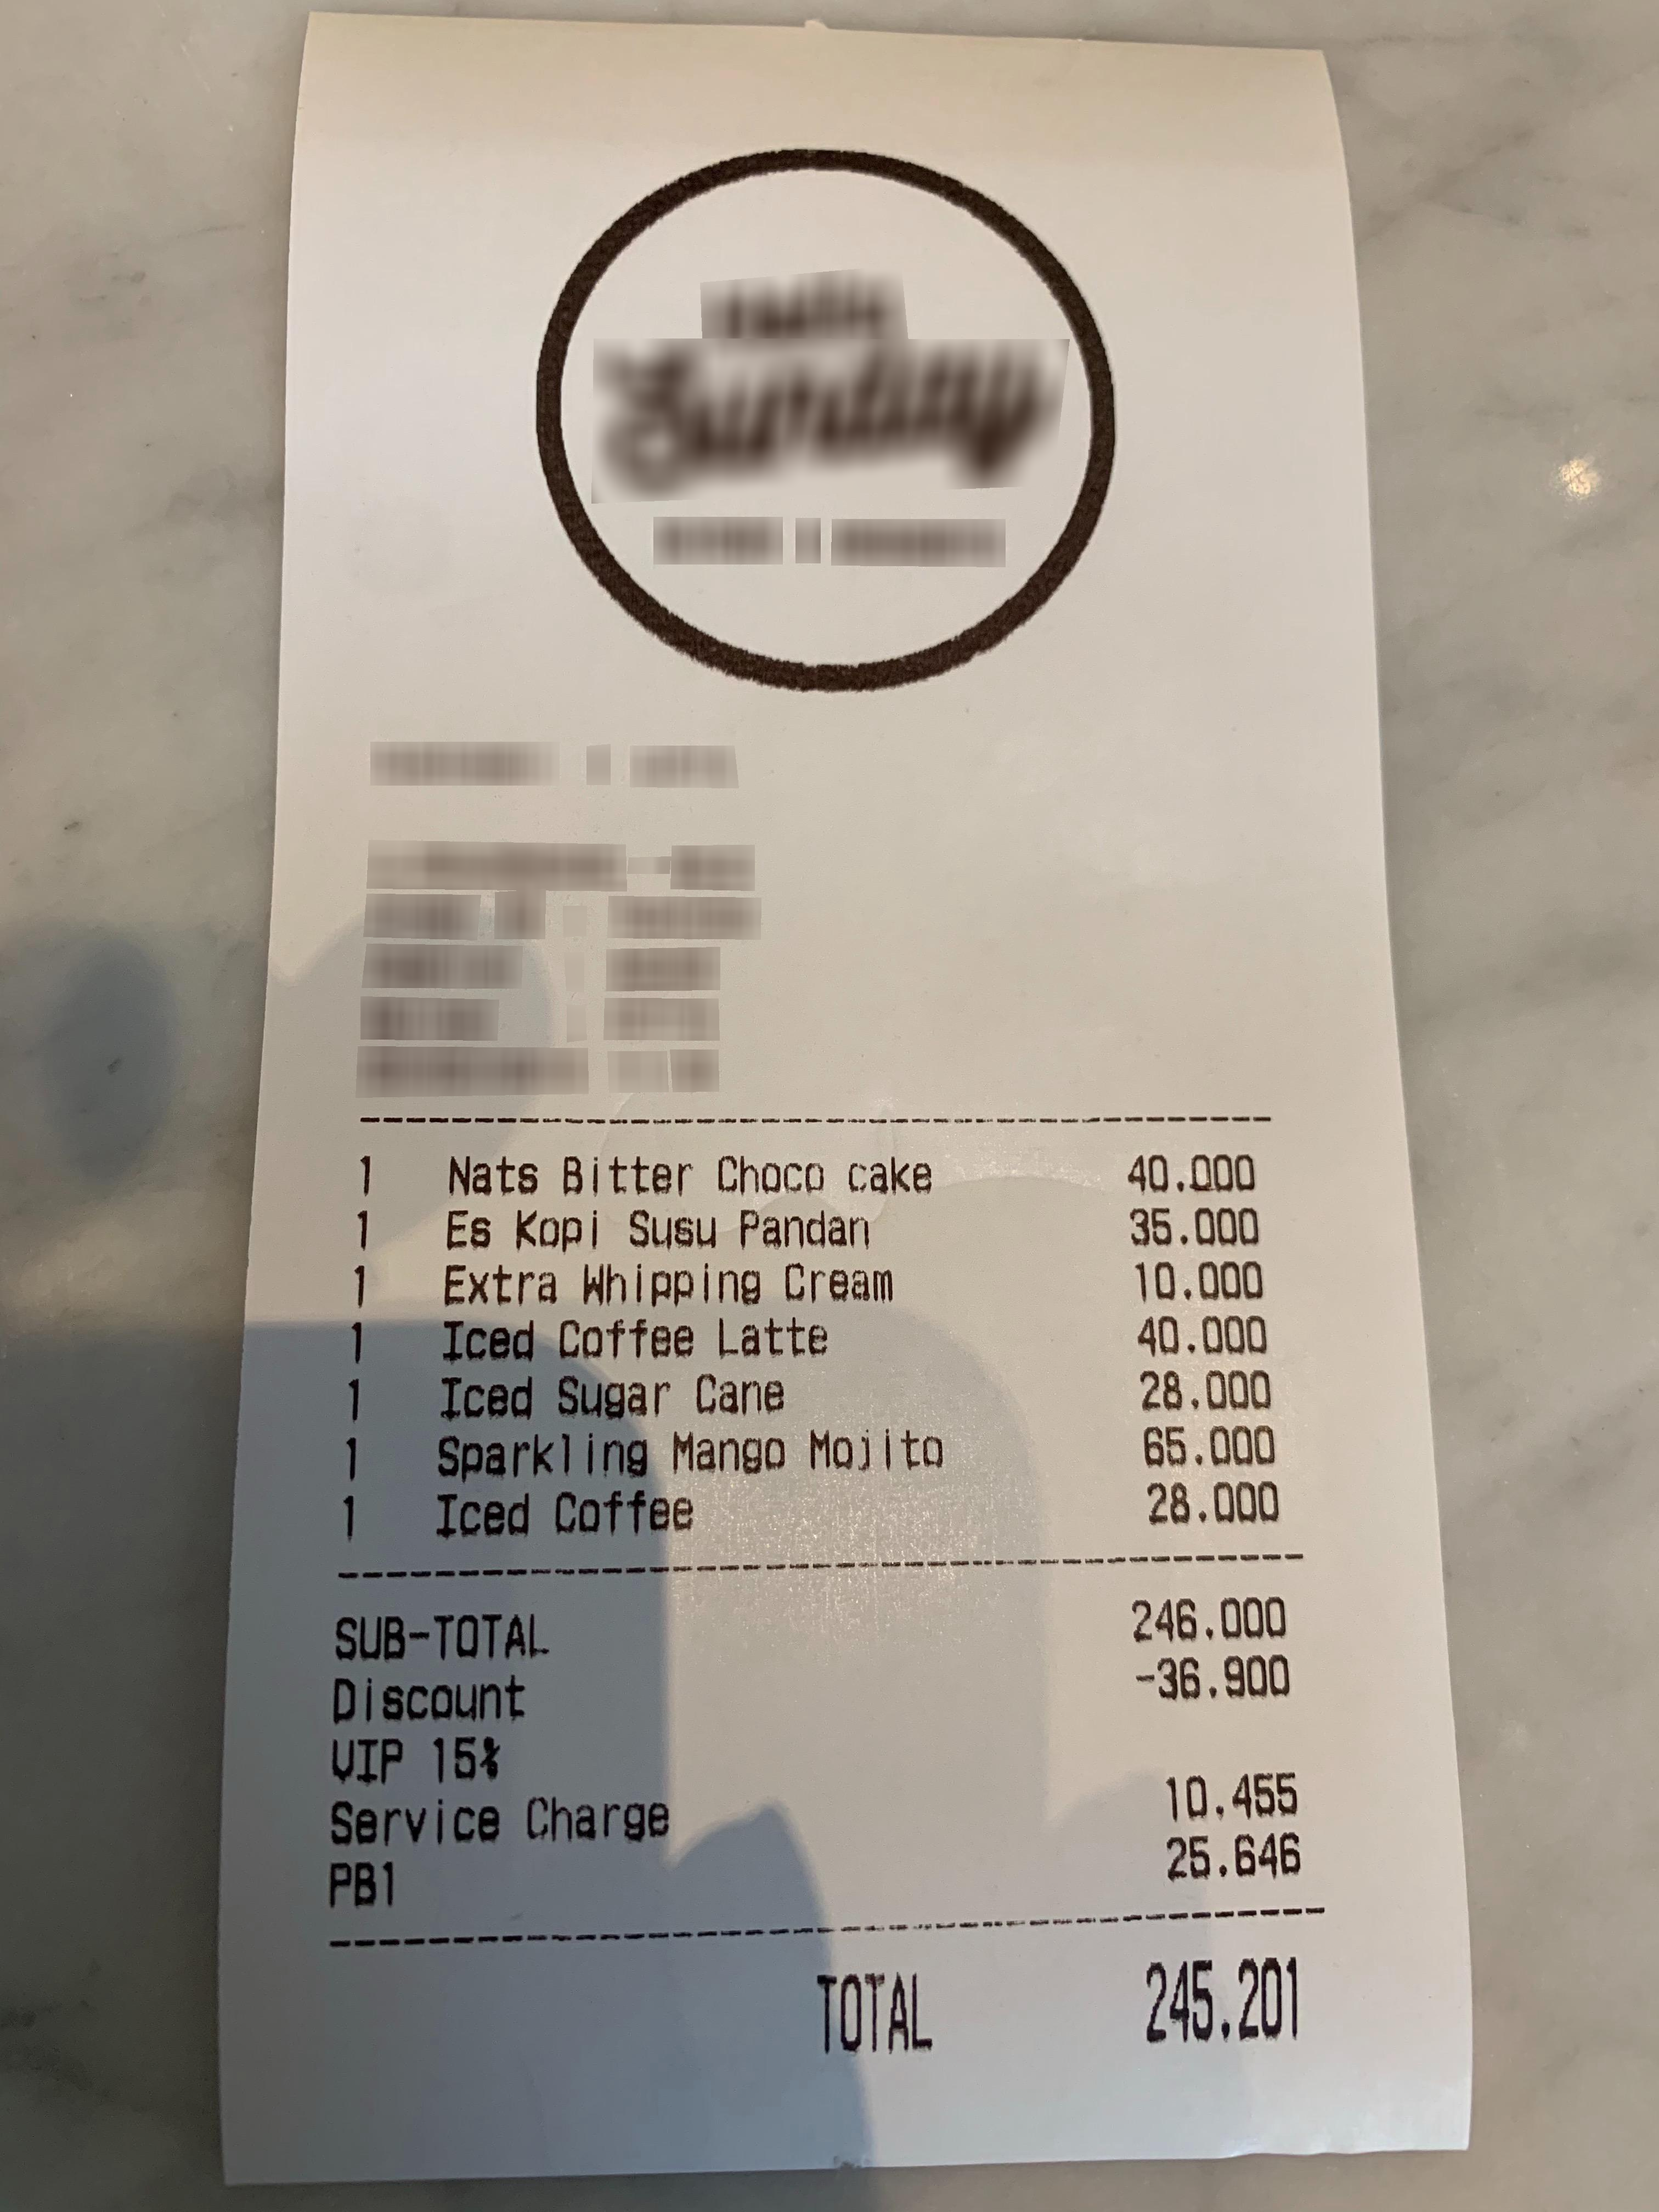
Number of items: 7
Subtotal: 246.000
Service charge: 10.455
Tax: 25.646
Total: 245.201
OCR text regions:
text: 1
text: Nats
text: Bitter
text: Choco
text: cake
text: 40.000
text: 1
text: Es
text: Kopi
text: Susu
text: Pandan
text: 35.000
text: 1
text: Extra
text: Whipping
text: Cream
text: 10.000
text: 1
text: Iced
text: Coffee
text: Latte
text: 40.000
text: 1
text: Iced
text: Sugar
text: Cane
text: 28.000
text: 1
text: Sparkling
text: Mango
text: Mojito
text: 65.000
text: 1
text: Iced
text: Coffee
text: 28.000
text: SUB-TOTAL
text: 246.000
text: Discount
text: -36.900
text: VIP
text: 15%
text: Service
text: Charge
text: 10.455
text: PB1
text: 25.646
text: TOTAL
text: 245.201